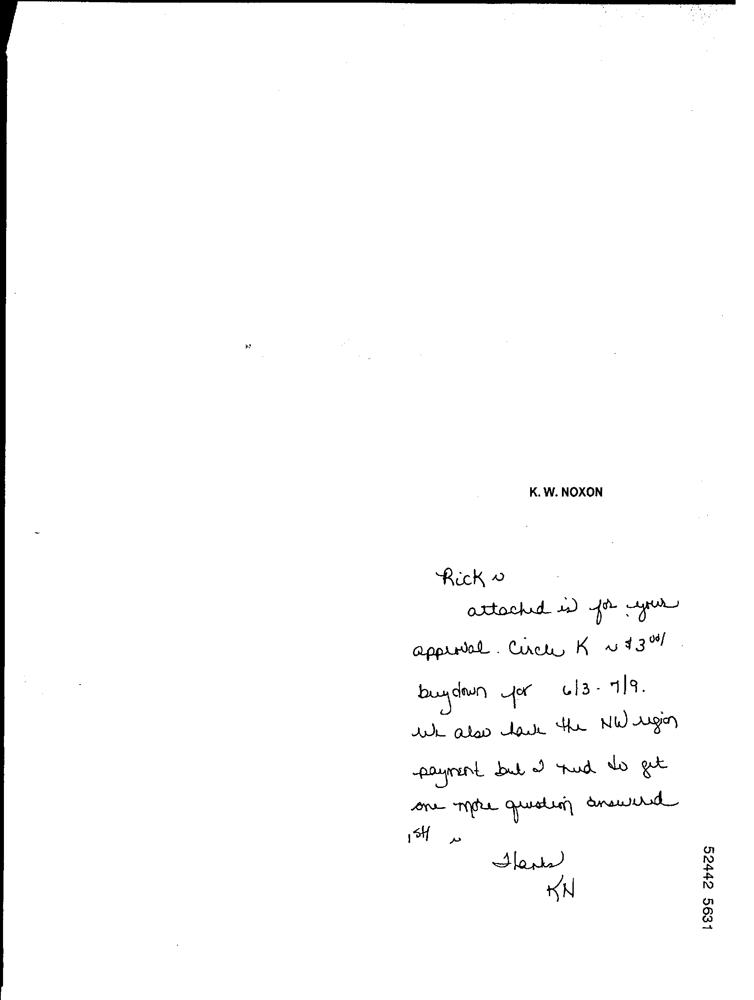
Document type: Invoice